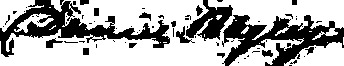
Signature of: daniel bagley